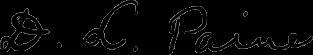
Signature of: daniel l paine